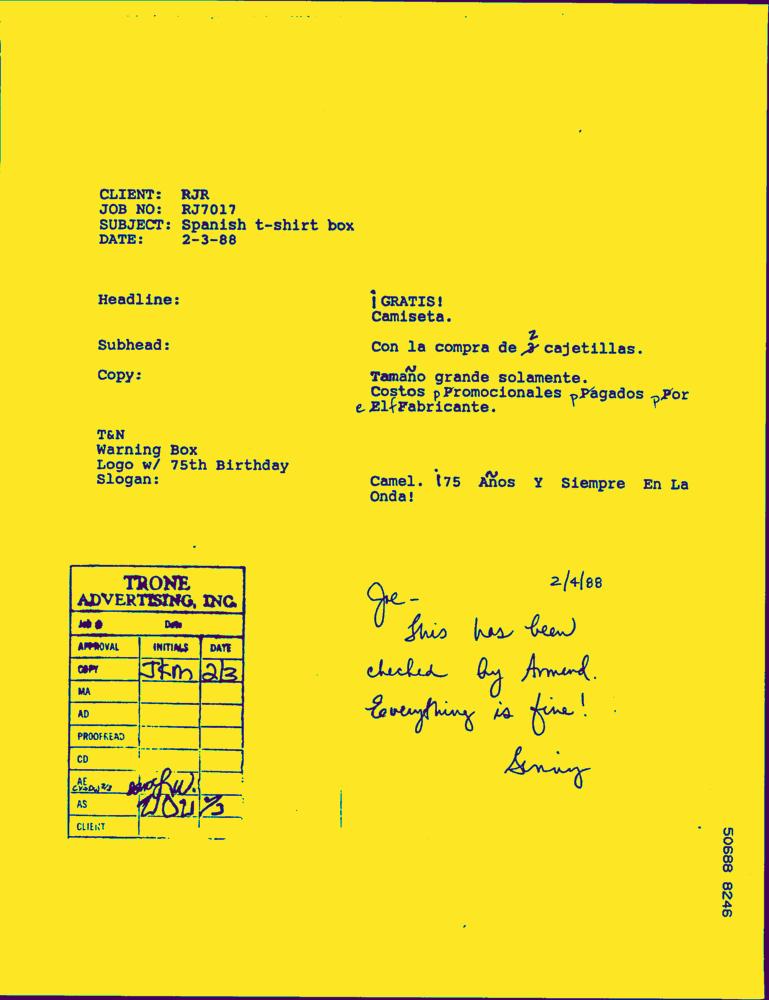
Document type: AD